Question: Describe the condition in detail:
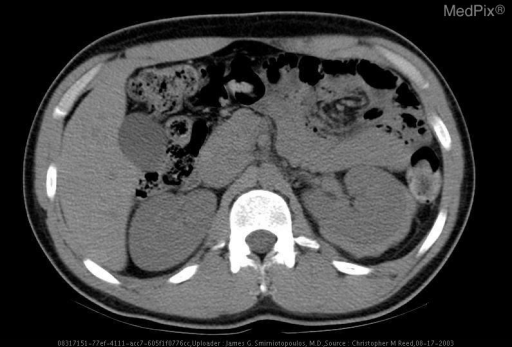
Answer: The disease is discussed as: Renal injuries are either secondary to accidental trauma (blunt or sharp abdominal injuries) or iatrogenic (post renal biopsy).

   They are typically classified in one of five radiologic categories :

•  Class I	- Renal contusion or contained subcapsular haematoma
•  Class II - Cortical laceration without urinary extravasation
•  Class III - Parenchymal lesion extending more than 1 cm into renal substance
•  Class IV - Laceration extending across cortico-medullary junction
•  Class V - Renal fragmentation or reno-vascular pedicle injury

   In evaluating a suspected renal injury, CT is the primary modality relied upon to detect and characterize a lesion (2). Using contrast enhanced CT, a renal injury such as a hematoma or laceration can be evaluated and the presence of active hemorrhage can be seen. Urinary extravasation, either from the kidney, ureter or bladder can frequently be documented with delayed imaging during the excretory urogram phase.

    • This classification is important because minor injuries -85 % of all injuries- (Class I-II and even III) will be treated conservatively.
    • The management of urine leaks or a laceration communicating with the collecting system is controversial.This is considered a moderate injury -10% of all injuries - but eventually 15-50% will require surgery.
    • Major injuries such as a macerated kidney, pedicle avulsion injury or vascular thrombosis -15% of all injuries- are treated surgically.